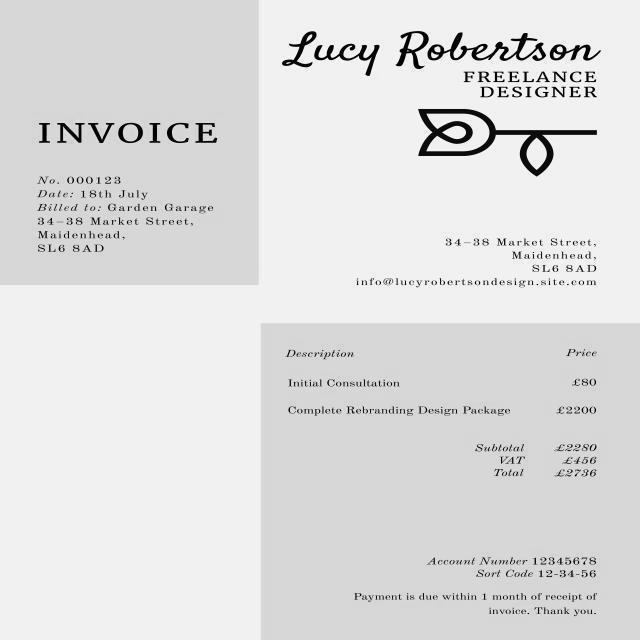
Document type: Invoice